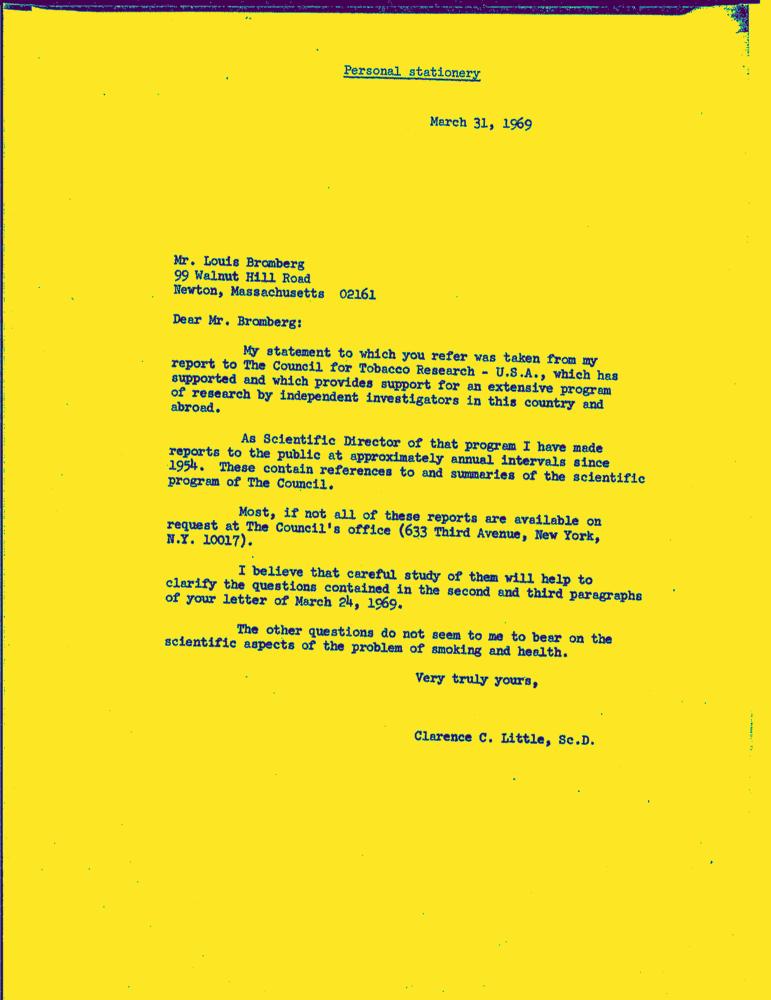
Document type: Letter-Doc